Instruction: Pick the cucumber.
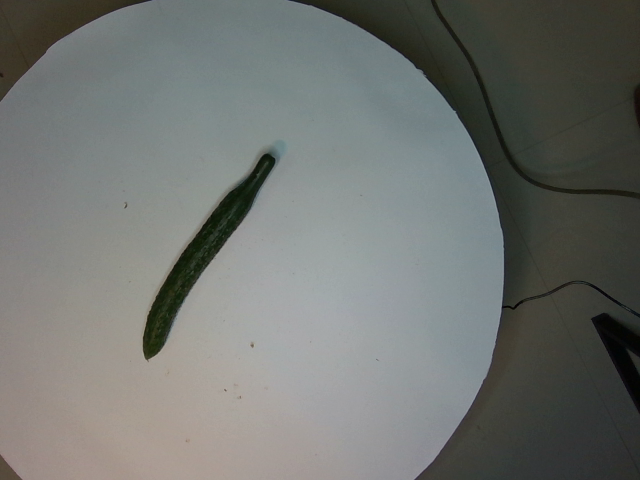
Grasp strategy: vertical